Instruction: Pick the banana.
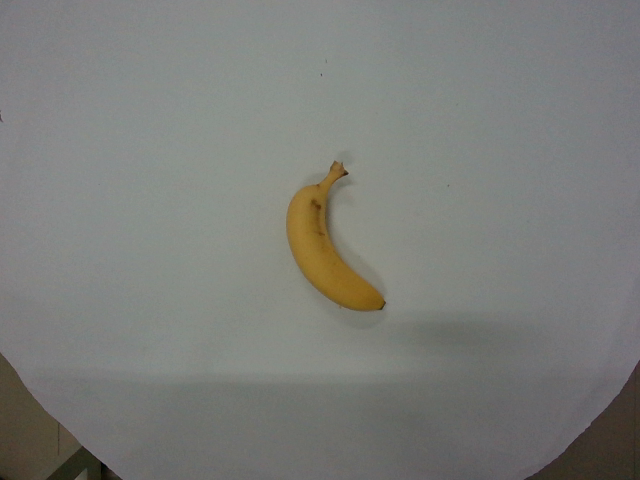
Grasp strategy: vertical